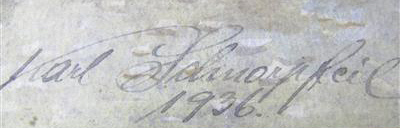
Signature of: karl schnorpfeil